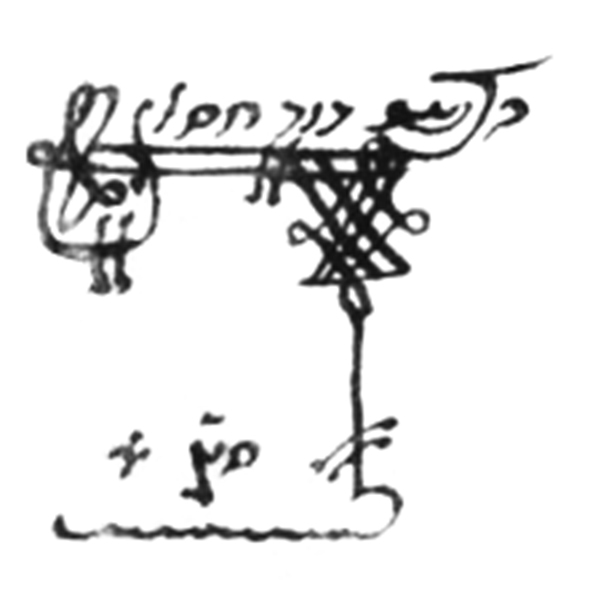
Signature of: david haim shemuel hasan